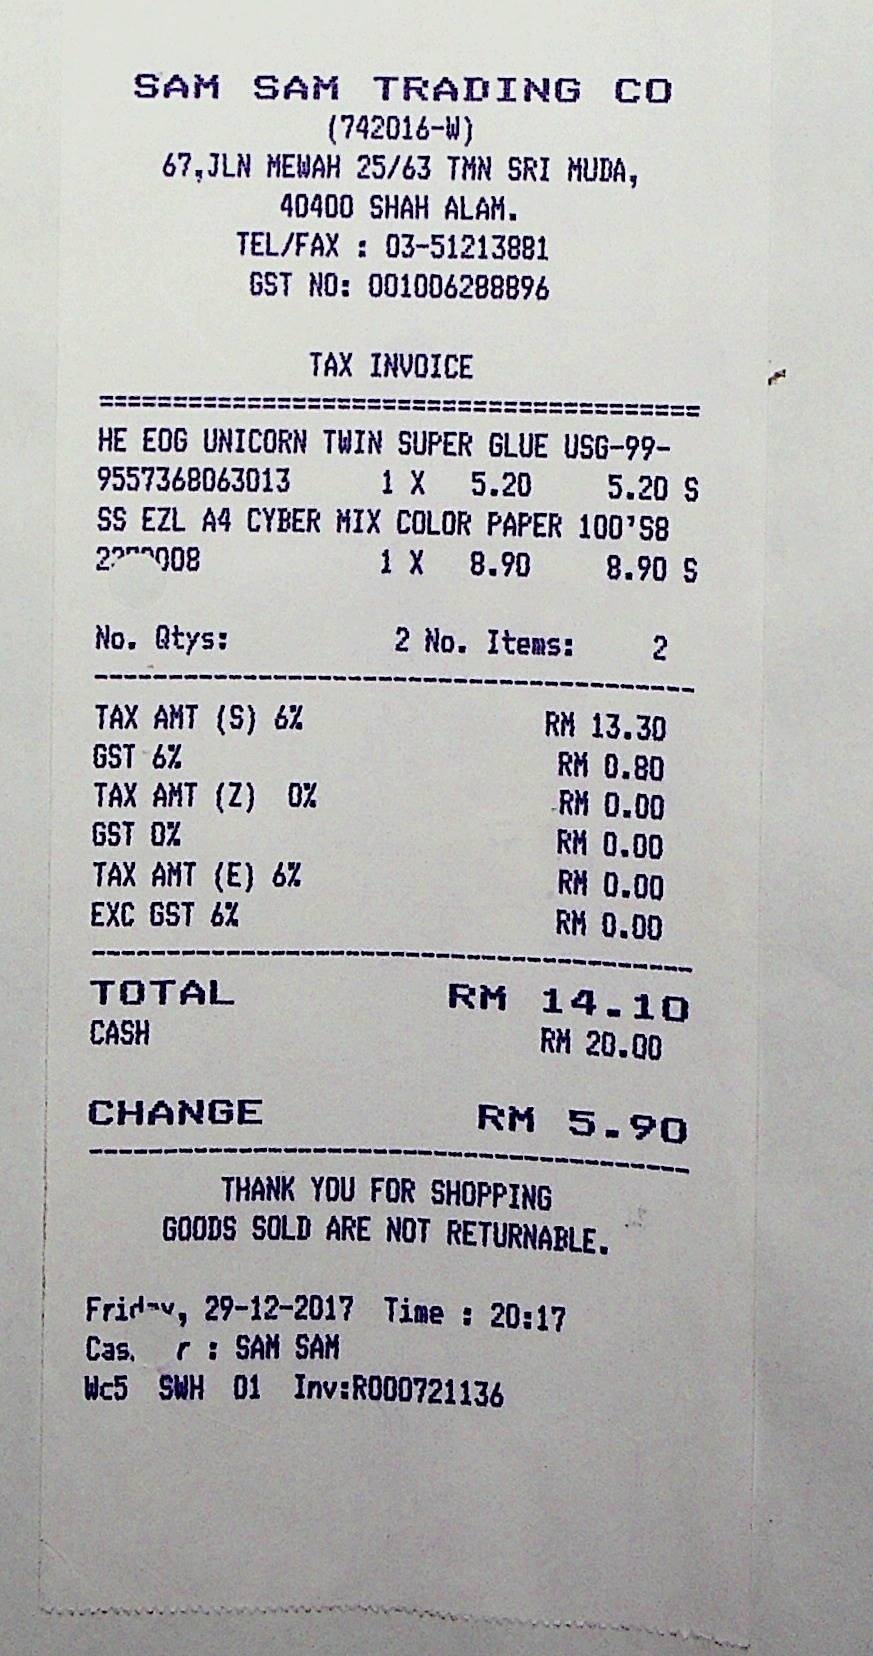
SAM SAM TRADING CO
(742016-W)
67,JLN MEWAH 25/63 TMN SRI MUDA,
40400 SHAH ALAM.
TEL/FAX : 03-51213881
GST NO: 001006288896
TAX INVOICE
HE EOG UNICORN TWIN SUPER GLUE USG-99-
9557368063013
SS EZL A4 CYBER MIX COLOR PAPER 100'S8
2
008
1 X
5.20
5.20 S
1 X
8.90
8.90 S
INV:R000721136
01
SWH
WC5
NO. QTY:
: SAM SAM
2 NO. ITEMS:
CAS
TIME : 20:17
2
TAX AMT (S) 6%
GST 6%
TAX AMT (Z)
GST 0%
TAX AMT (E) 6%
EXC GST 6%
RM 13.30
RM 0.80
RM 0.00
RM 0.00
RM 0.00
RM 0.00
TOTAL
RM 14.10
CASH
RM 20.00
CHANGE
RM 5.90
THANK YOU FOR SHOPPING
GOODS SOLD ARE NOT RETURNABLE.
FRIDAY,
29-12-2017
0%